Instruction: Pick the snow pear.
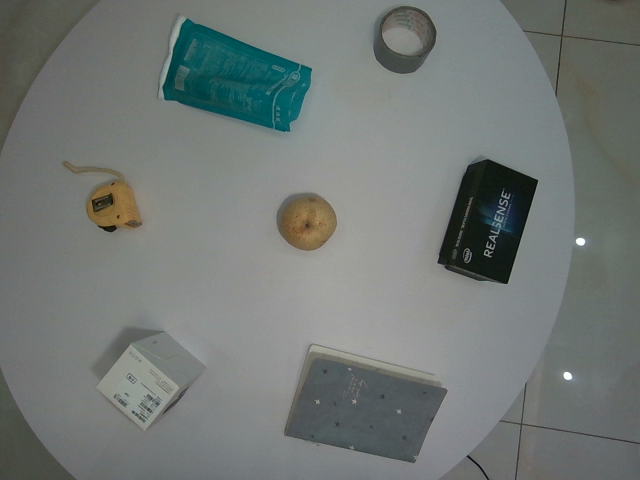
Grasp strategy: vertical